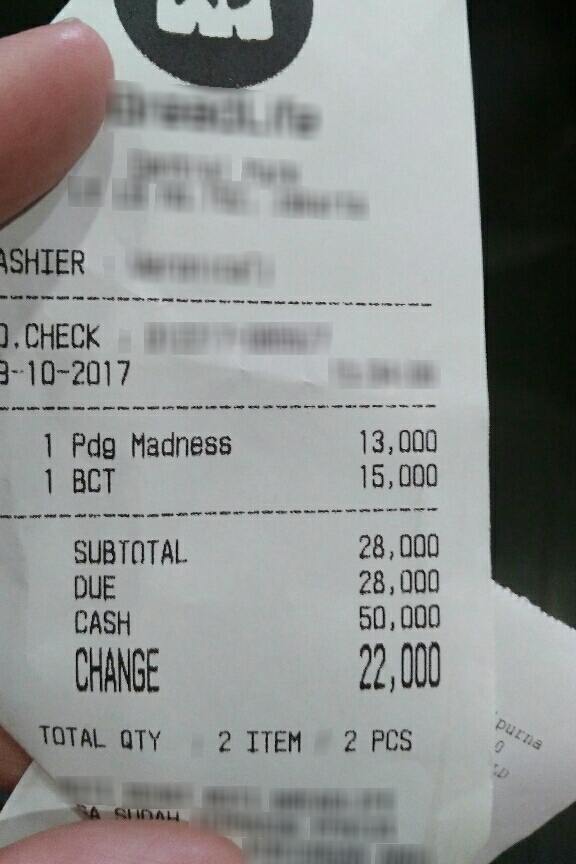
Number of items: 2
Subtotal: 28,000
Total: 28,000
OCR text regions:
text: DUE
text: 28,000
text: CASH
text: 50,000
text: CHANGE
text: 22,000
text: 2
text: ITEM
text: TOTAL
text: QTY
text: 2
text: PCS
text: Pdg
text: Madness
text: 13,000
text: 1
text: SUBTOTAL
text: 28,000
text: BCT
text: 15,000
text: 1